Question: What is the suspected problem?
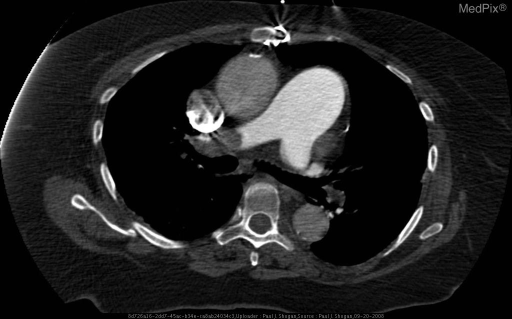
Answer: The findings suggest Contrast enhanced CT images from a PE/DVT CT protocol reveal large intraluminal filling defects in the right and left main pulmonary arteries.  Notice the enlarged main pulmonary artery.. Contrast enhanced CT images from a PE/DVT CT protocol reveal large intraluminal filling defects in the right and left main pulmonary arteries.  Notice the enlarged main pulmonary artery.. The patient might have a history of 76 yo female presents with respiratory distress..